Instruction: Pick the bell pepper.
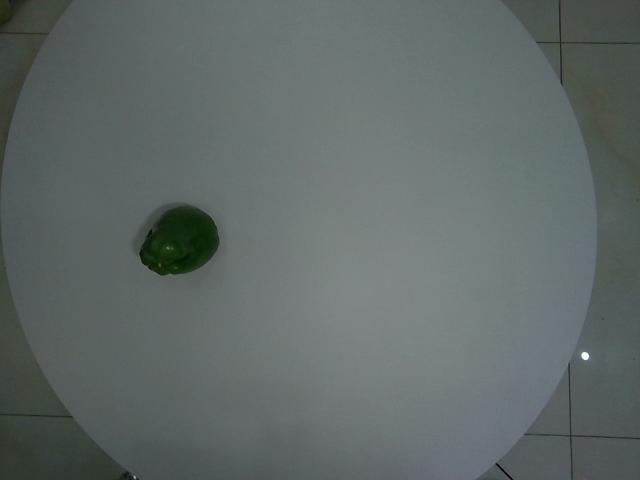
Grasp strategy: vertical